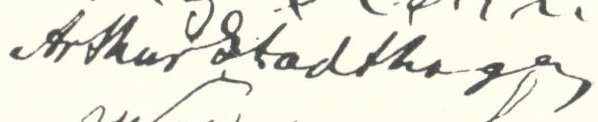
Signature of: arthur stadthagen